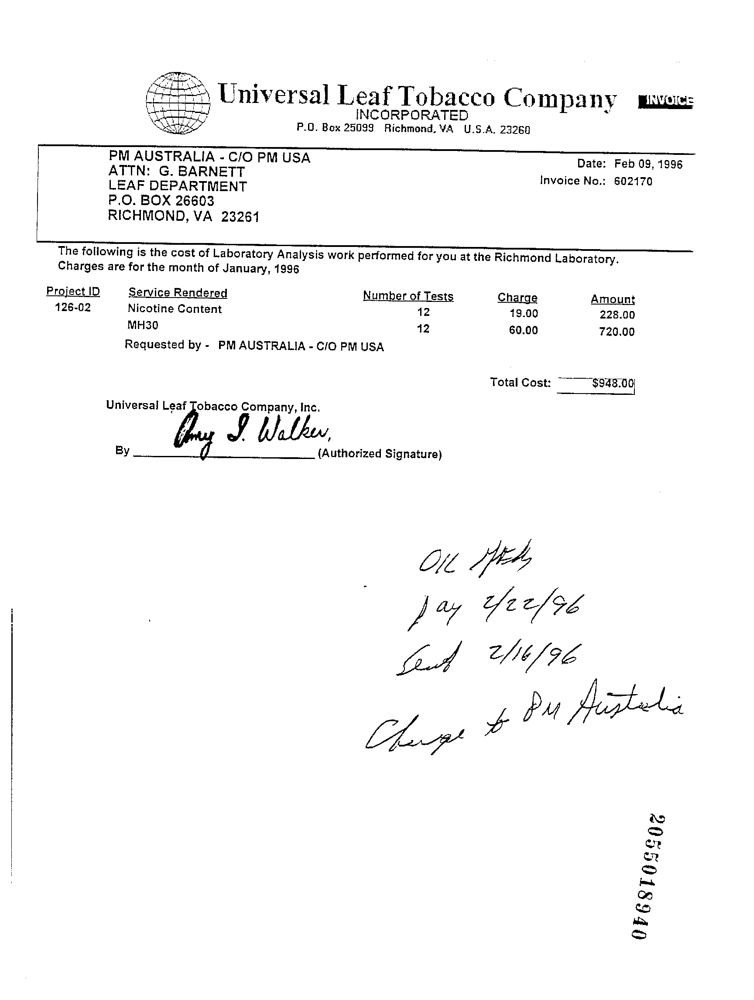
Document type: Invoice